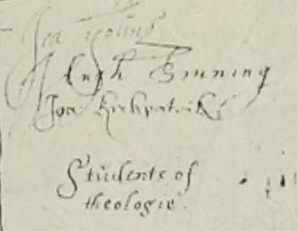
Signature of: hugh binning